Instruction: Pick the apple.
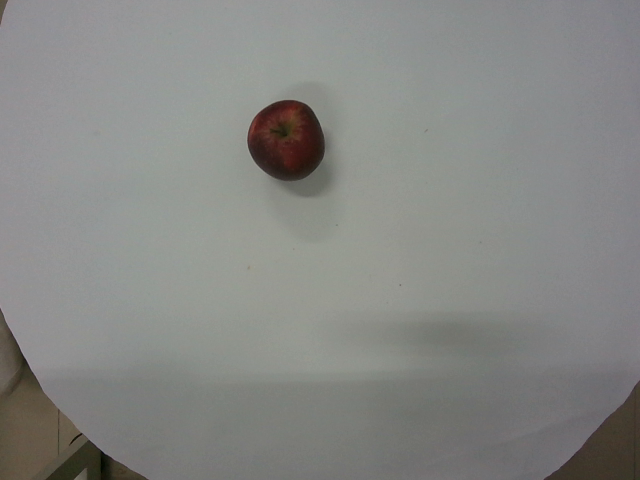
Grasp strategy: vertical